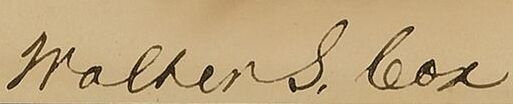
Signature of: walter smith cox